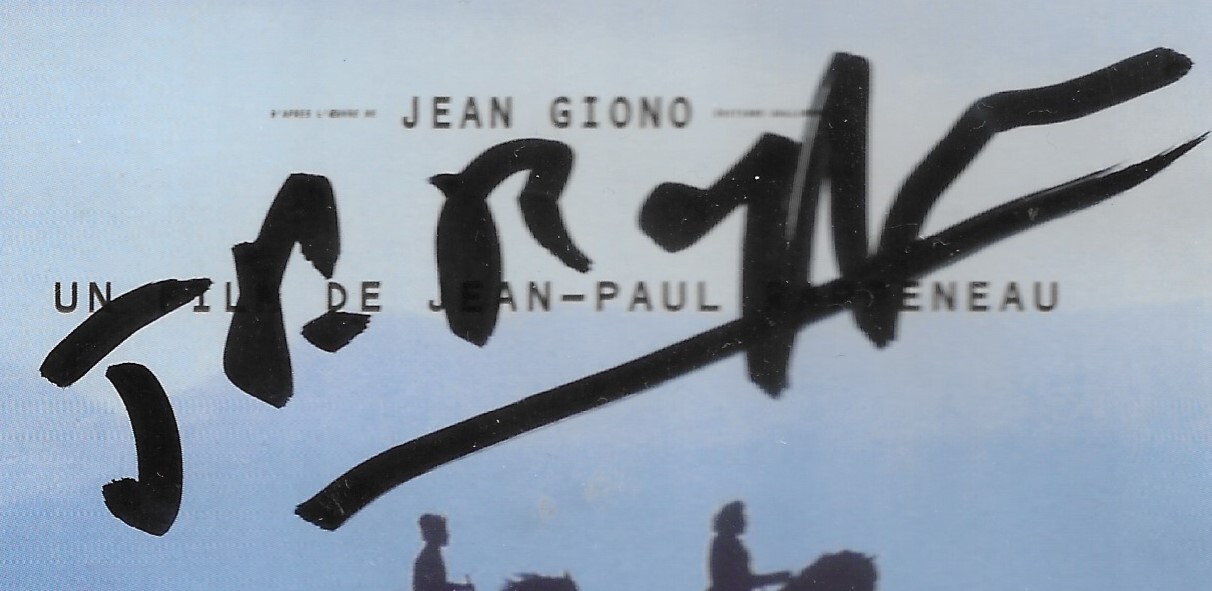
Signature of: jean paul rappeneau